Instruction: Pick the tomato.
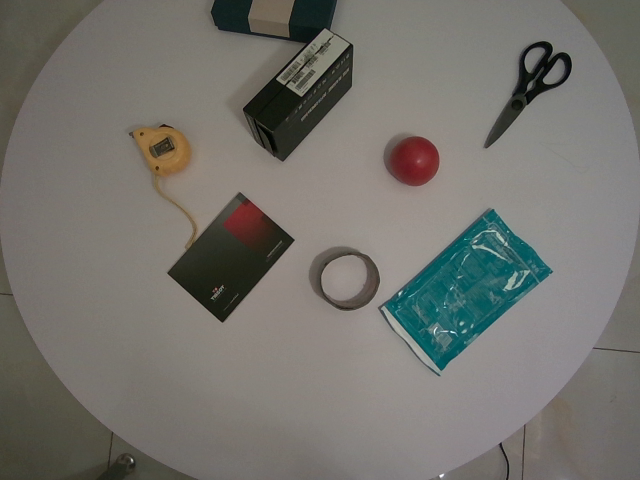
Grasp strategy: vertical